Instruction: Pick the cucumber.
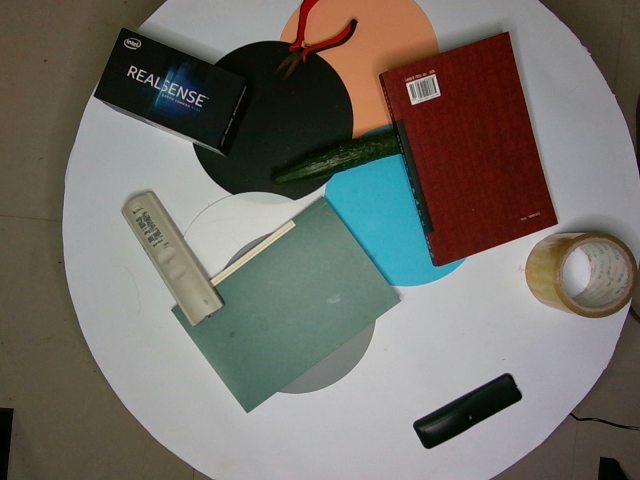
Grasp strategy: vertical